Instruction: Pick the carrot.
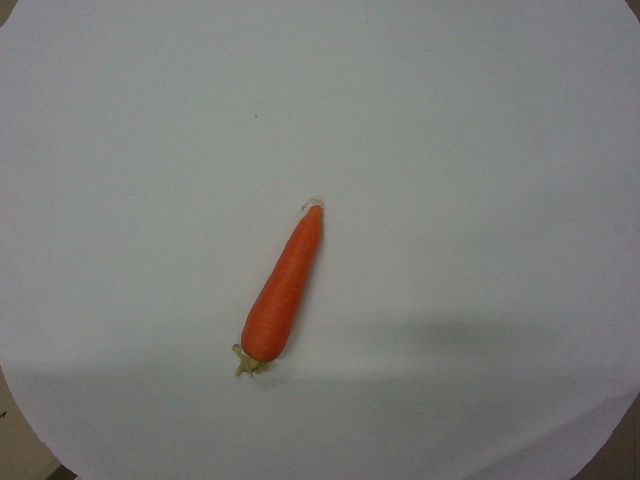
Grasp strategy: vertical